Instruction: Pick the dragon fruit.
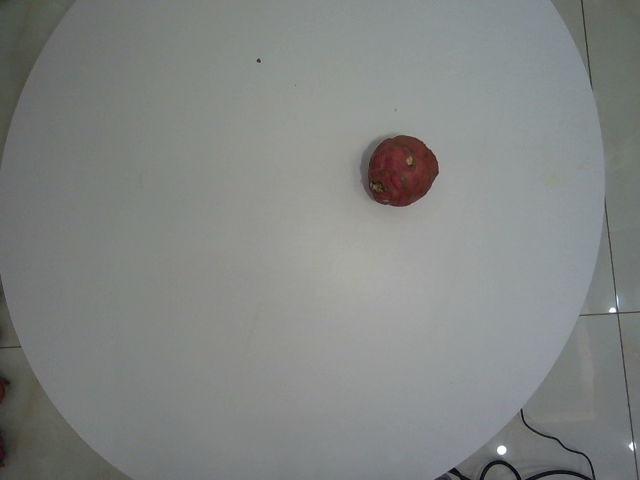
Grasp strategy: vertical